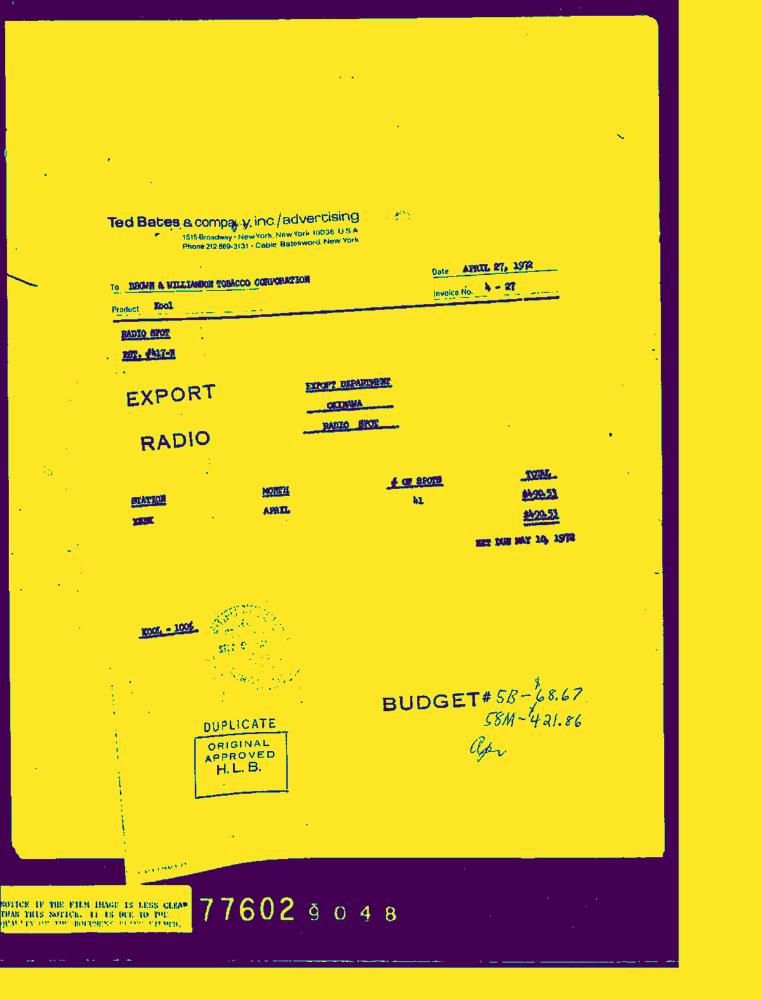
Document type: Invoice-Doc